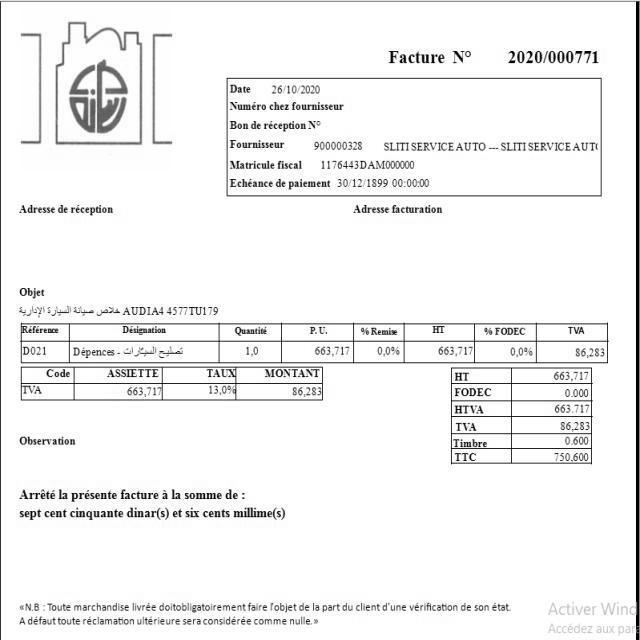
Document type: Invoice